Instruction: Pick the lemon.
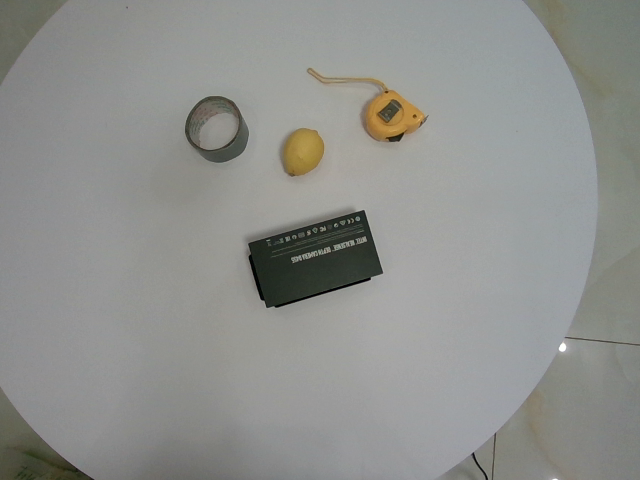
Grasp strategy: vertical